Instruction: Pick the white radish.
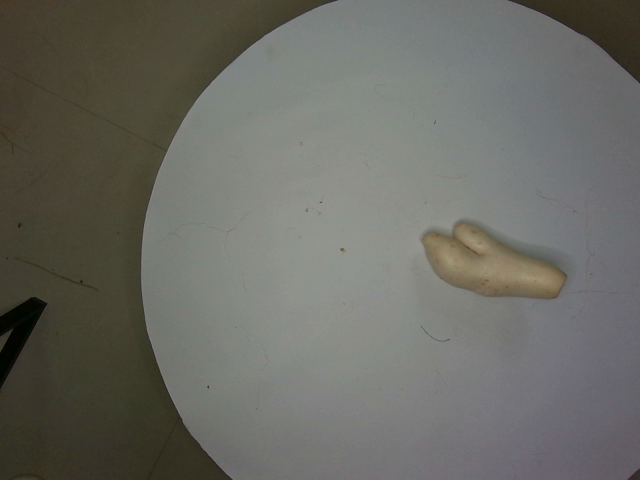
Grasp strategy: vertical